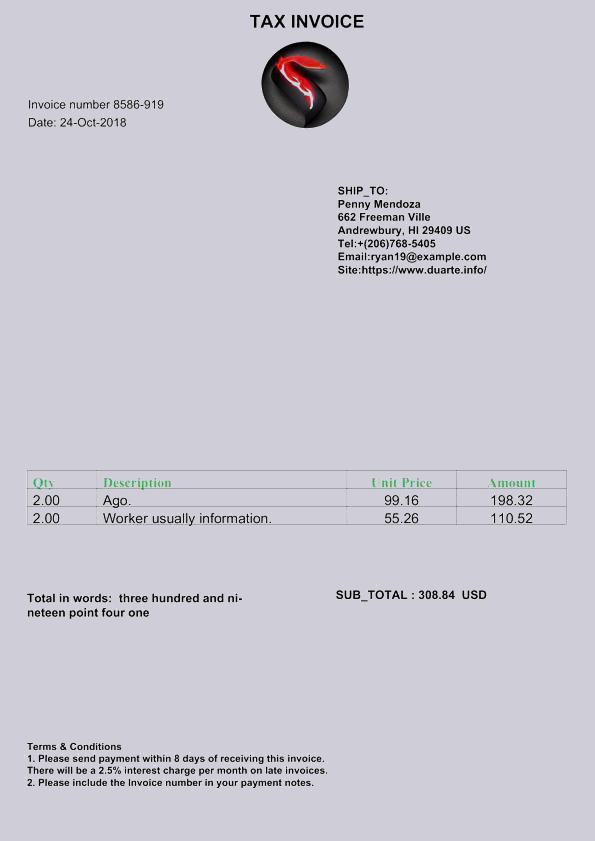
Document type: Invoice